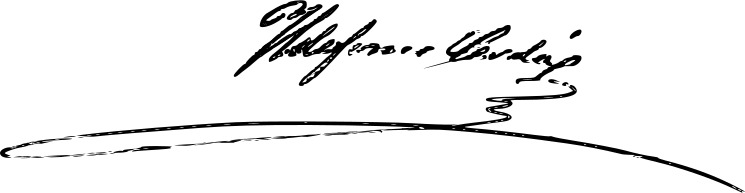
Signature of: ildefons cerdà